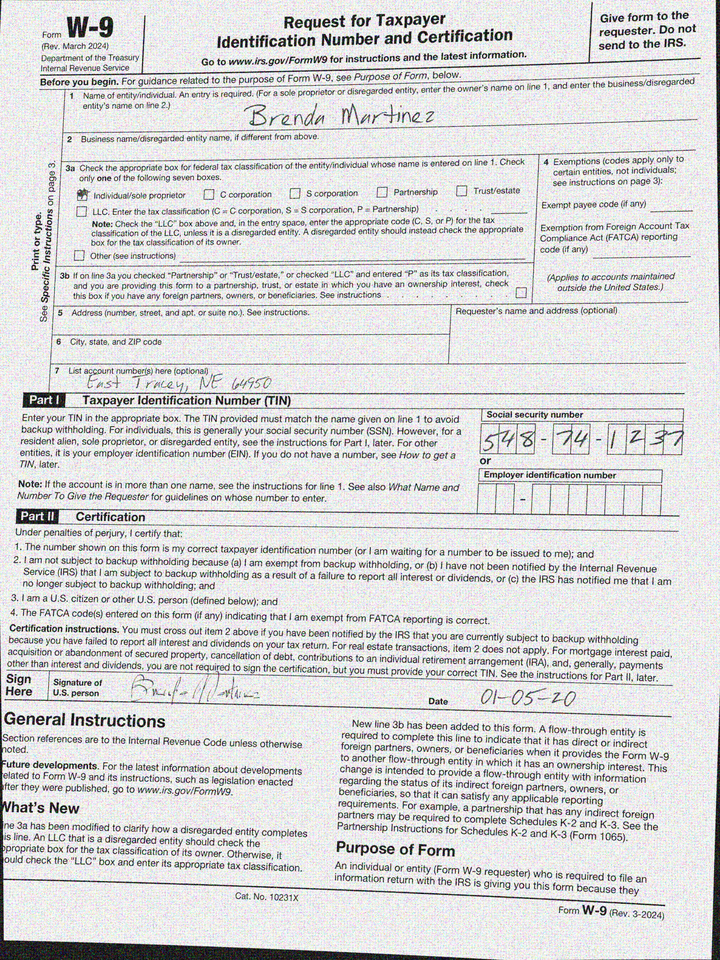
adr2: East Tracey, NE 64950
cbx: yes
ssn: 548741237
enm: Brenda Martinez
sdt: 01-05-20